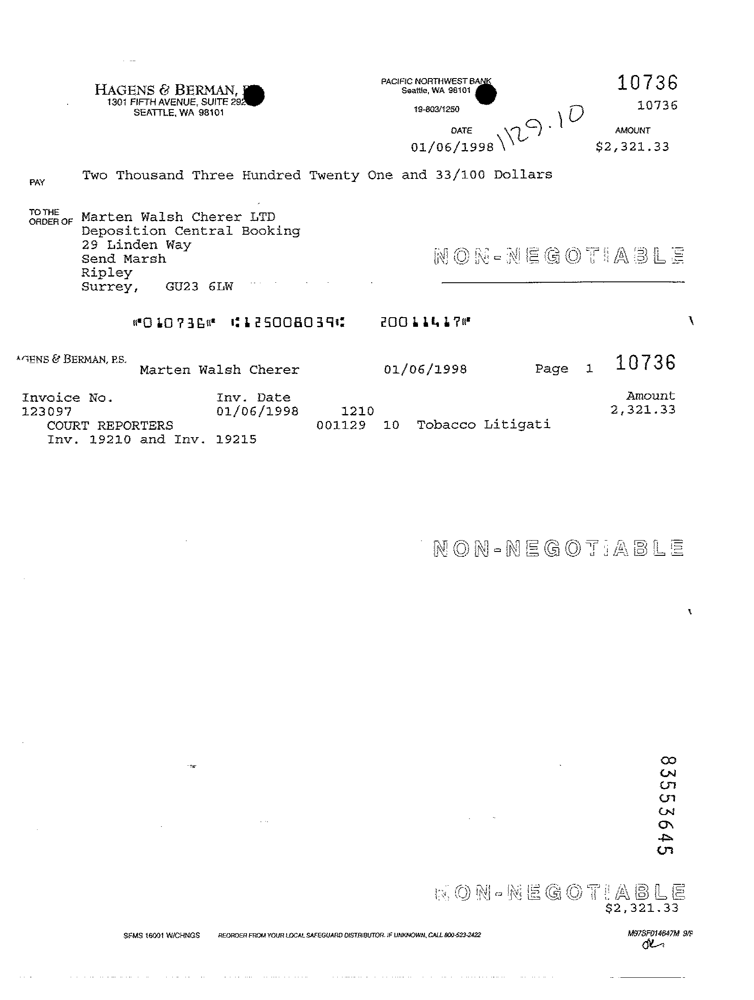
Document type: Invoice